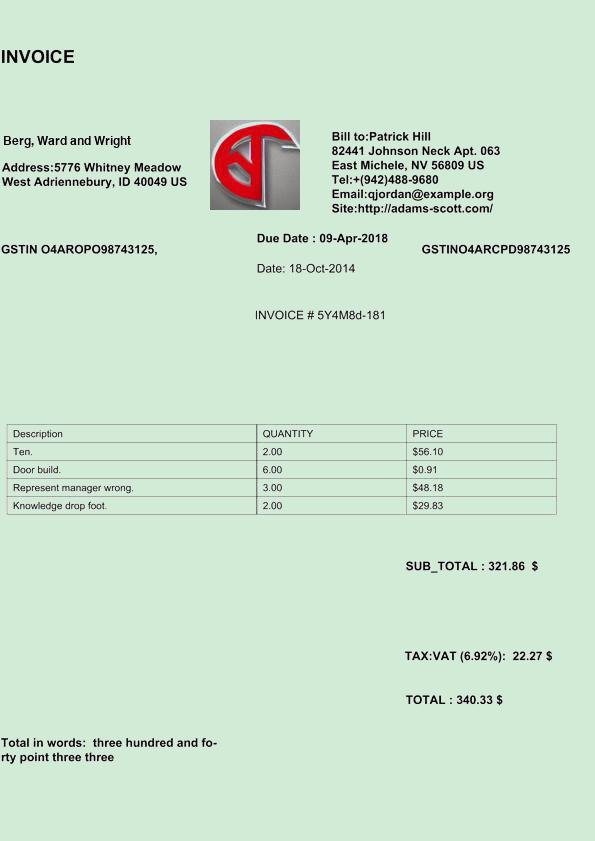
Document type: Invoice